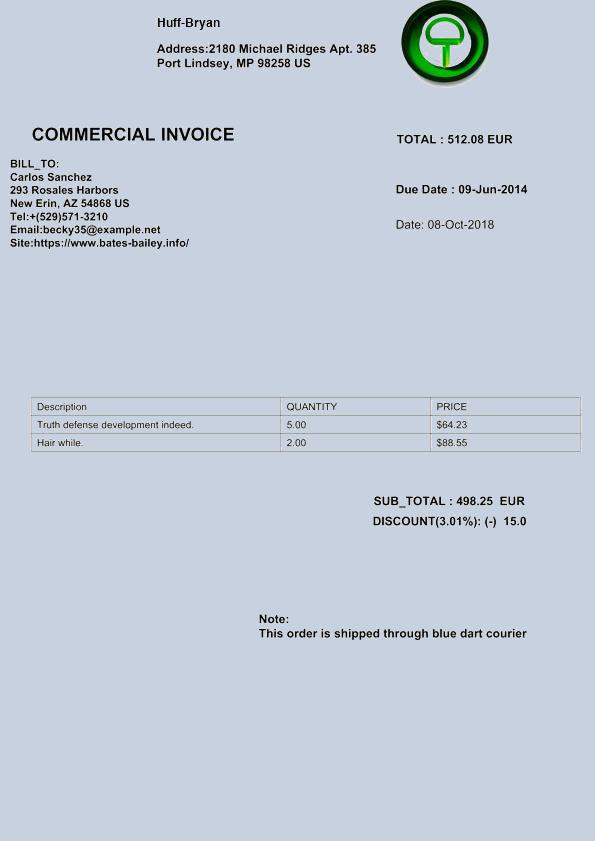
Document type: Invoice